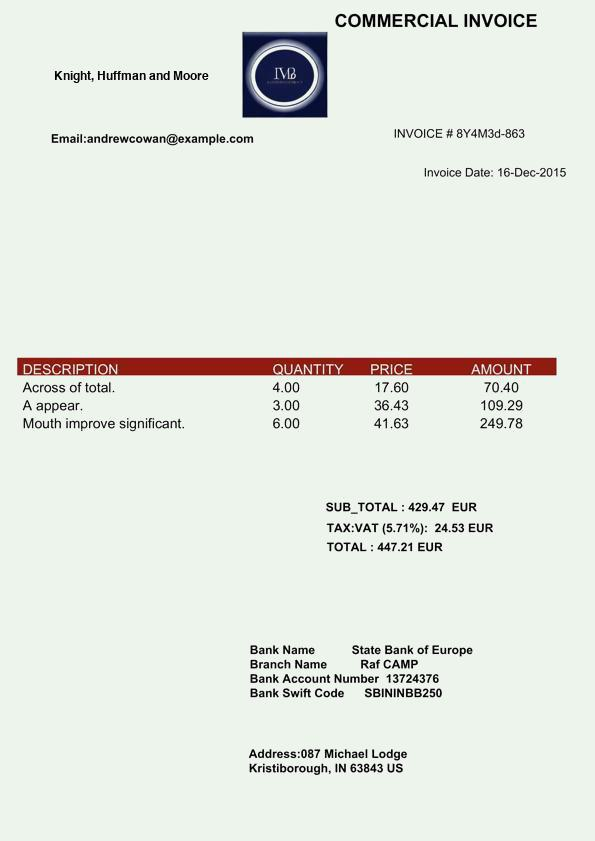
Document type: Invoice